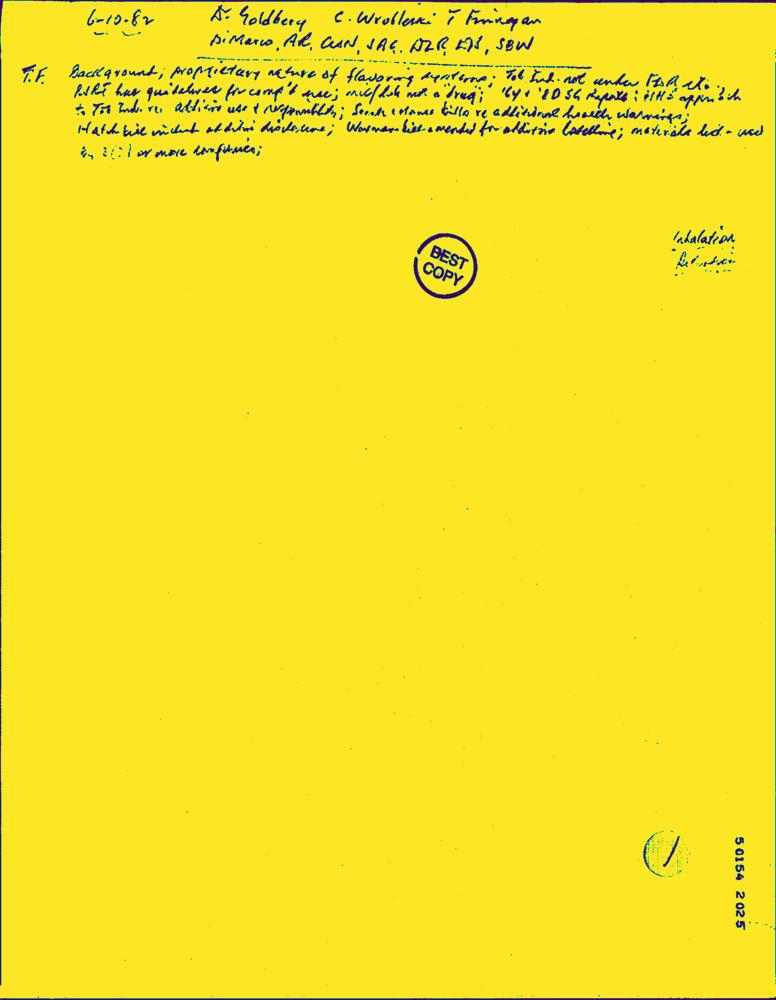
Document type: Hand-Written